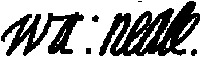
Signature of: walter neale